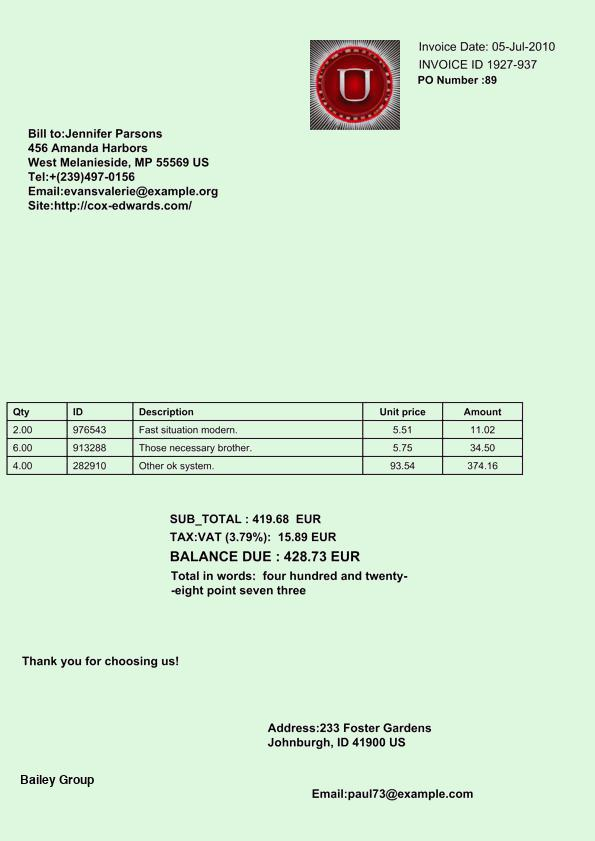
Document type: Invoice